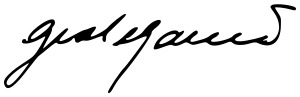
Signature of: luis garcía meza tejada